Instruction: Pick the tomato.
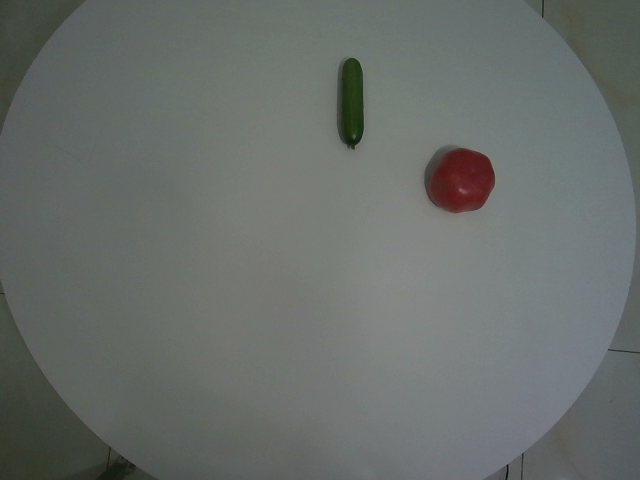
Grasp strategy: vertical